Question: What jurisdiction, city, or county is the document associated with?
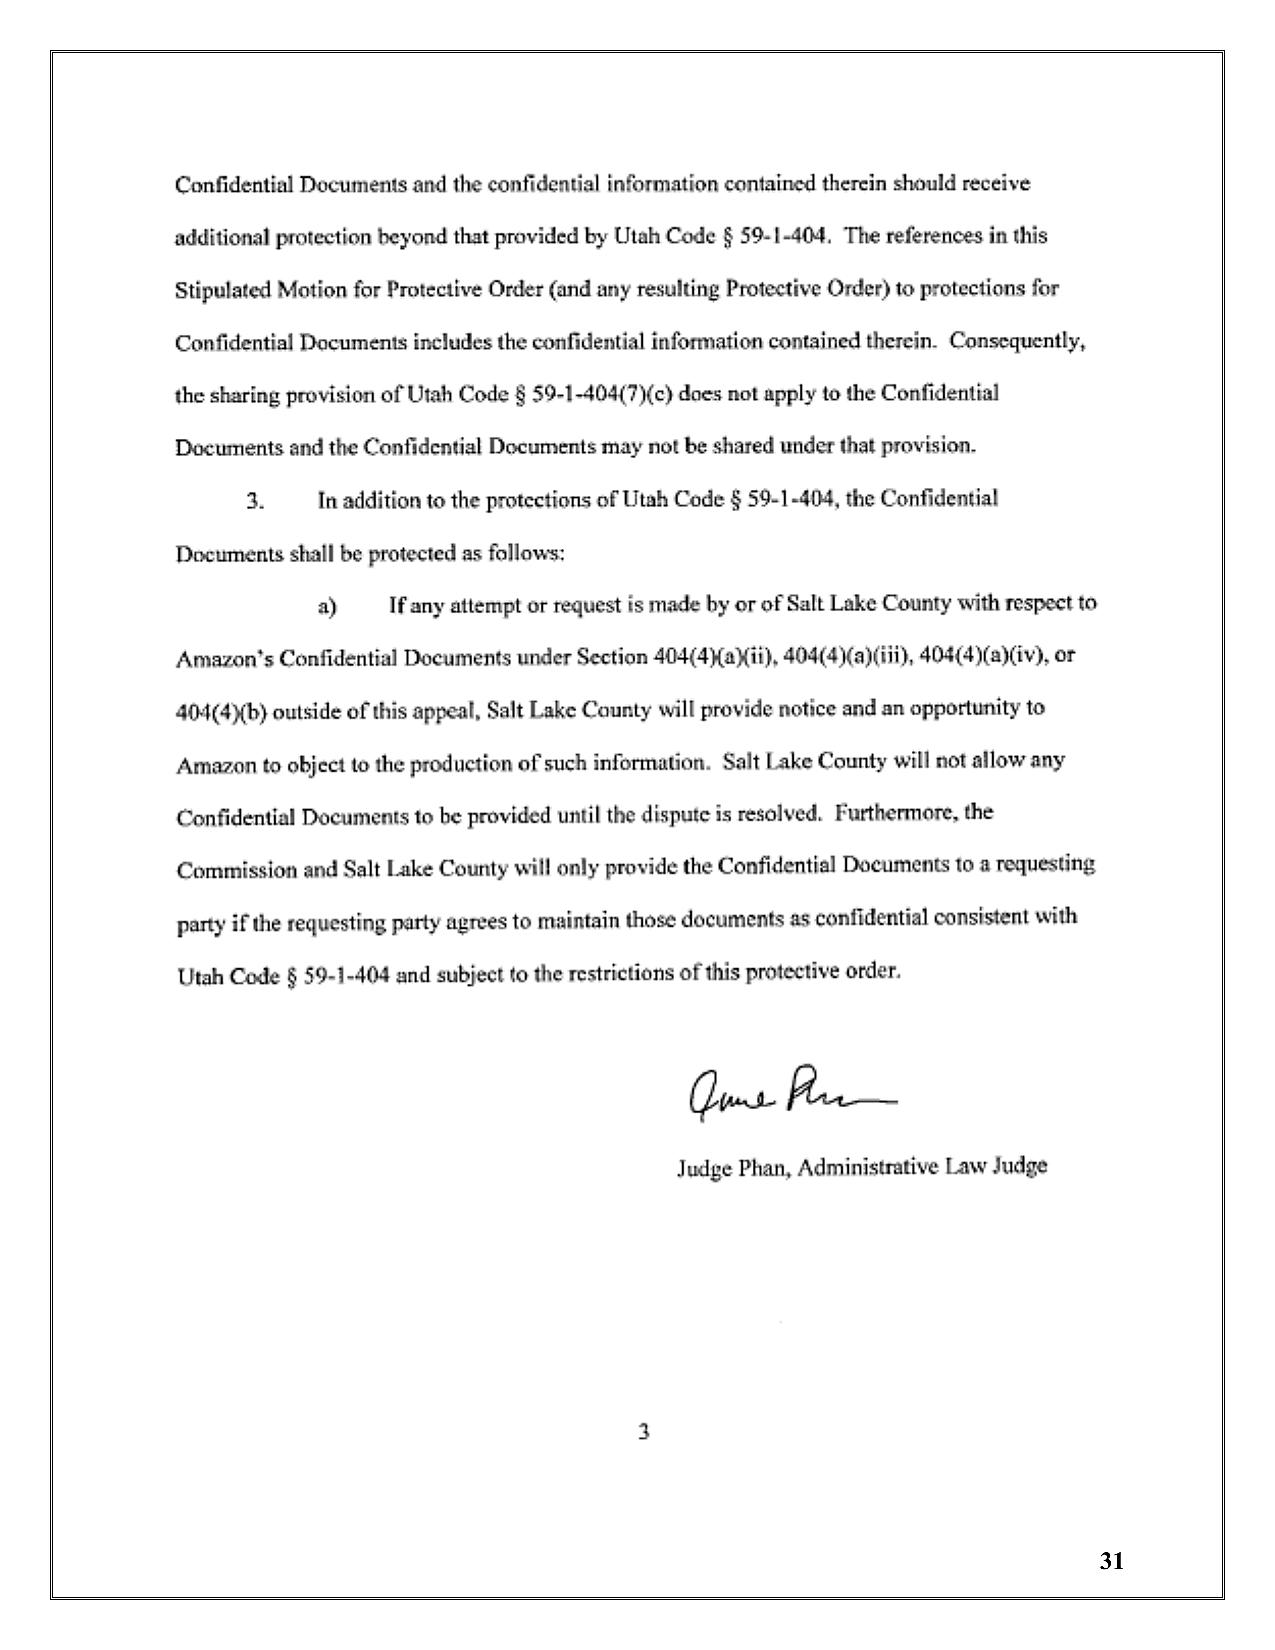
Answer: "Salt Lake County"